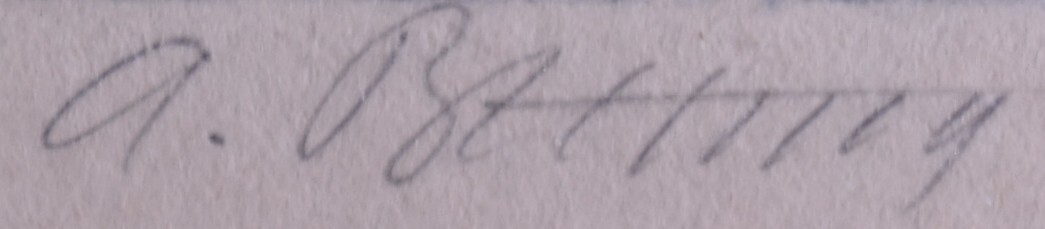
Signature of: alena bílková